Question: What appears to be the issue?
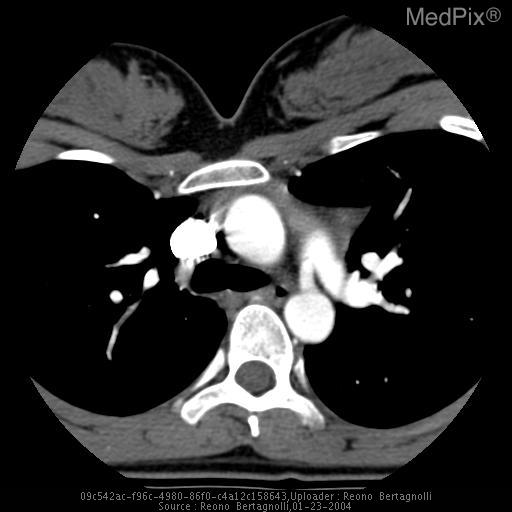
Answer: The findings suggest A CT angiogram image was submitted demonstrating contrast in a patent ductus arteriosis communicating the aorta to the left main pulmonary artery.. Axial CT scan image at the level of the left main pulmonary artery demonstrates contrast within a vessel connecting the proximal descending aorta to the left main pulmonary artery.. The patient might have a history of 20 year old female referred to cardiology clinic following a syncople episode while on active duty.  Echocardiogram demonstrated a possible patent ductus arteriosis and a CT angiogram was ordered to confirm..